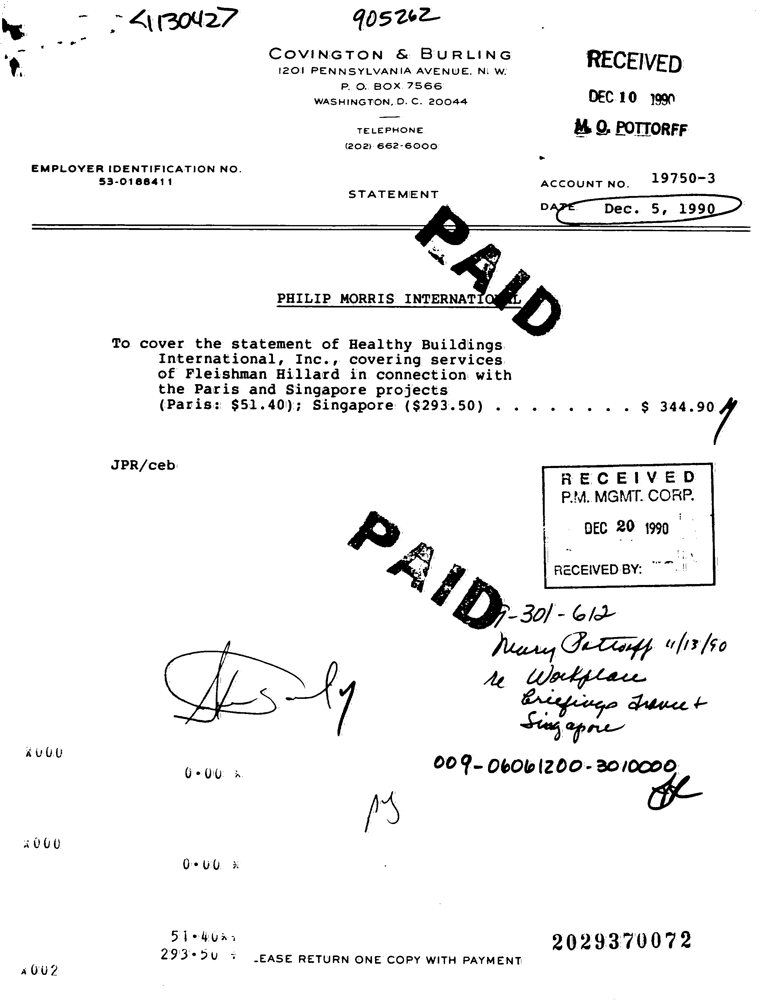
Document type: Invoice